Question: What is the potential diagnosis?
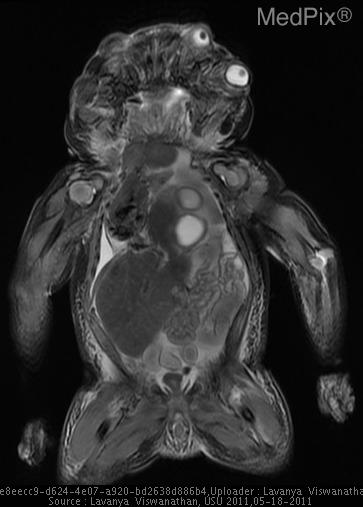
Answer: The possible diagnosis includes Conjoined Twins.